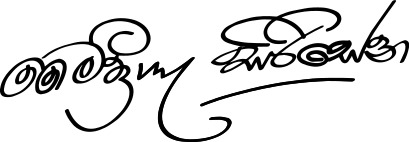
Signature of: maithripala sirisena